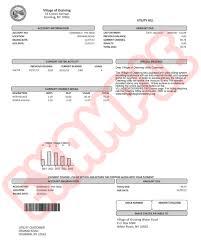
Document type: Invoice